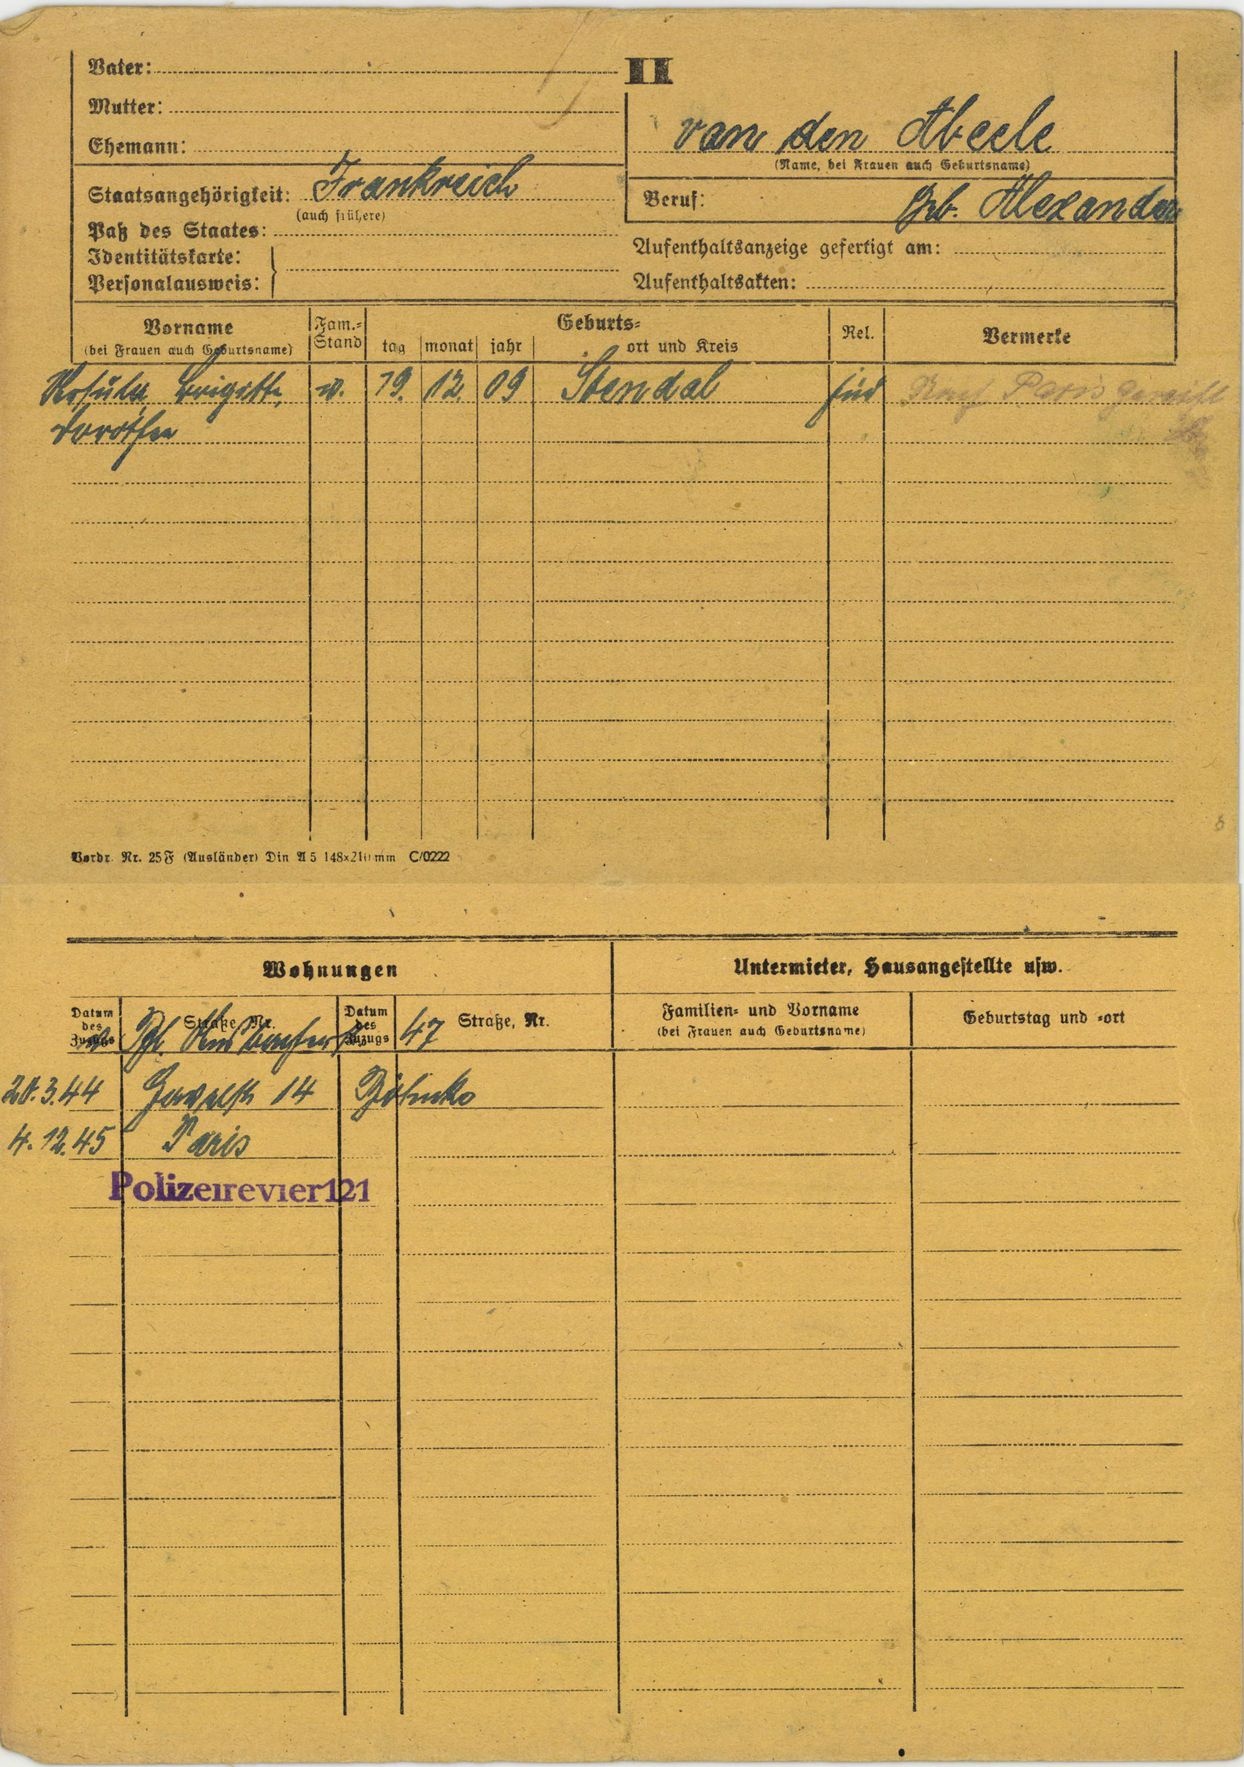
van den Abeele